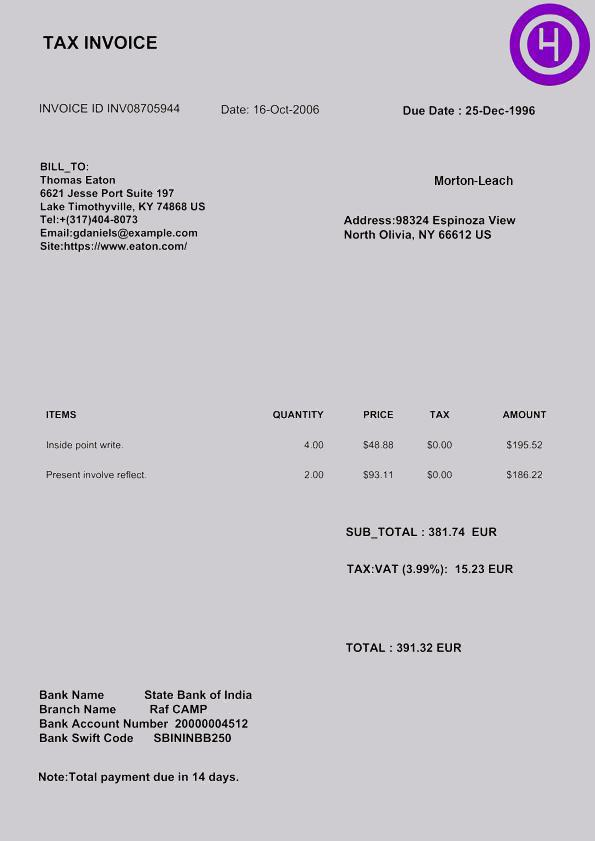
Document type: Invoice